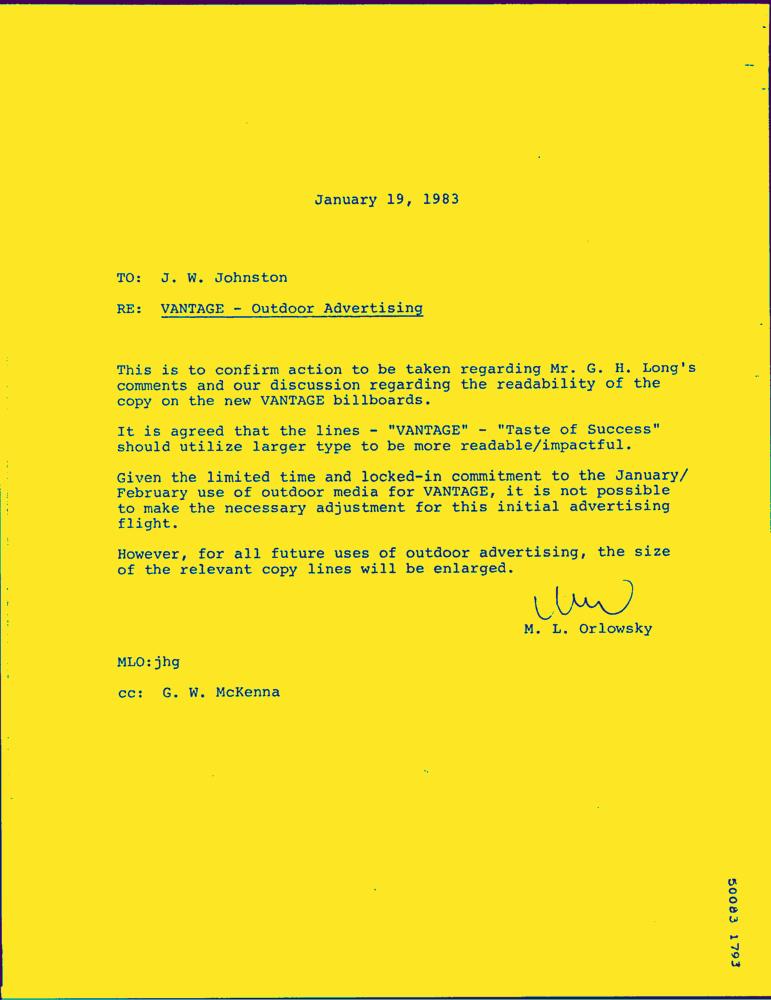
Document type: Letter-Doc